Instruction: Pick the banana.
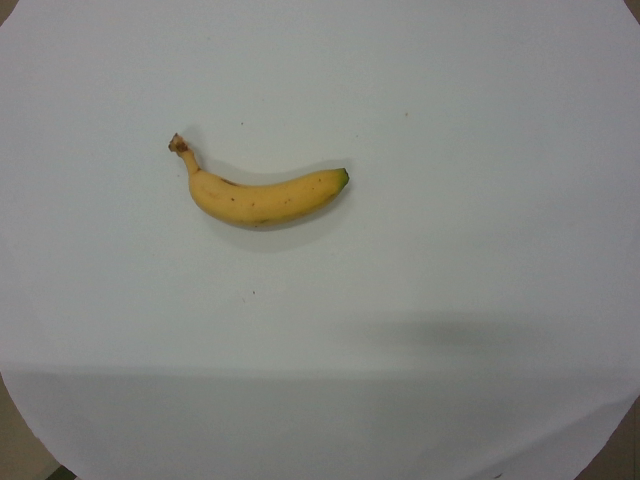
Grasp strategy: vertical